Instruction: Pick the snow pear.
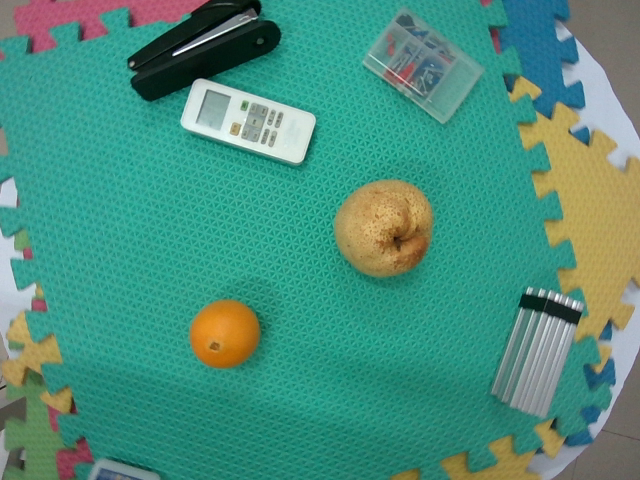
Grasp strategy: vertical